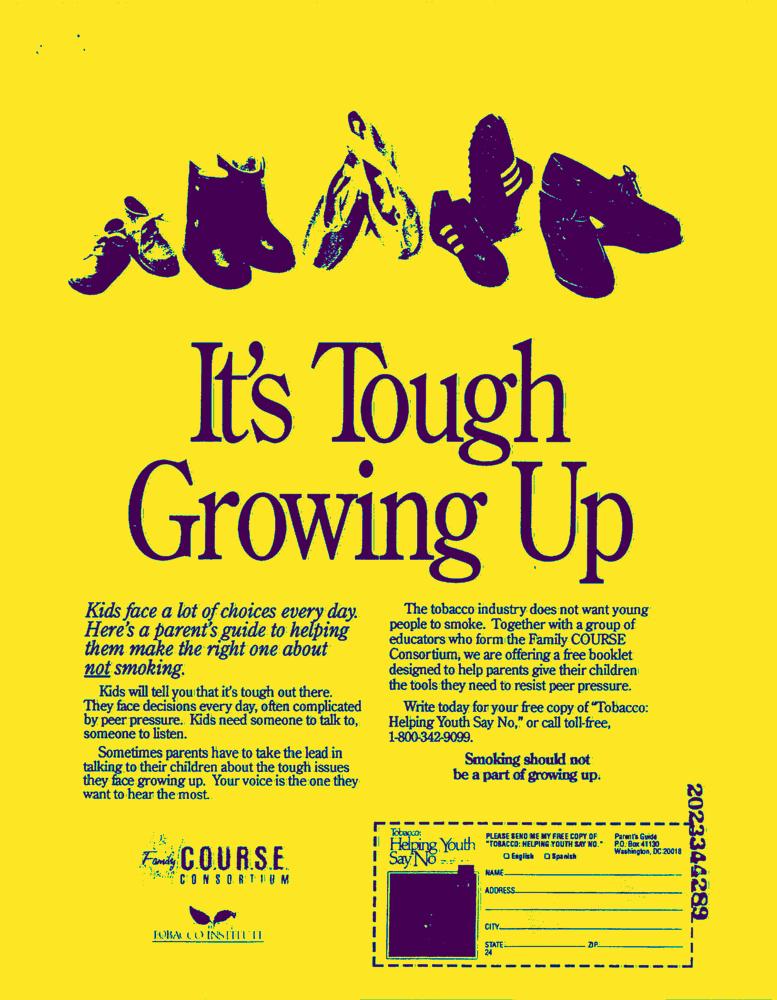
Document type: AD